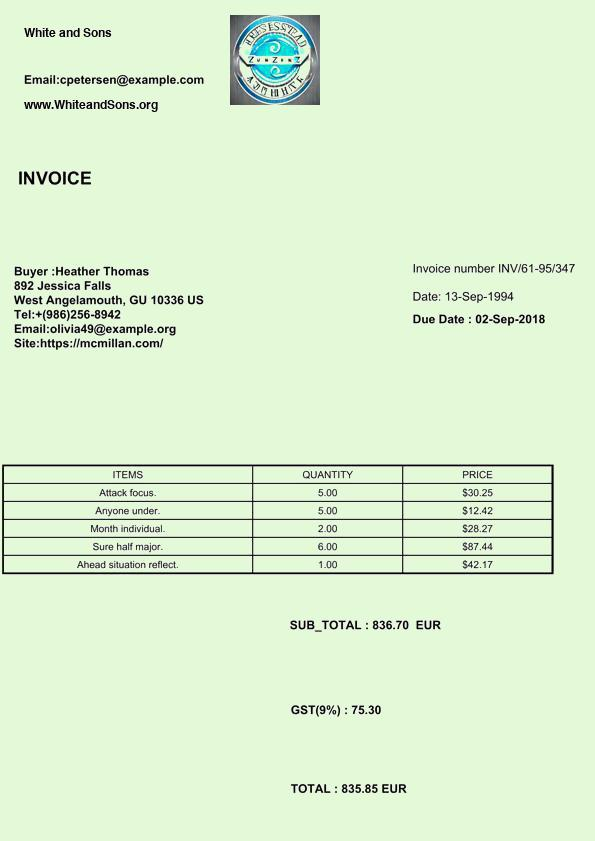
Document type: Invoice